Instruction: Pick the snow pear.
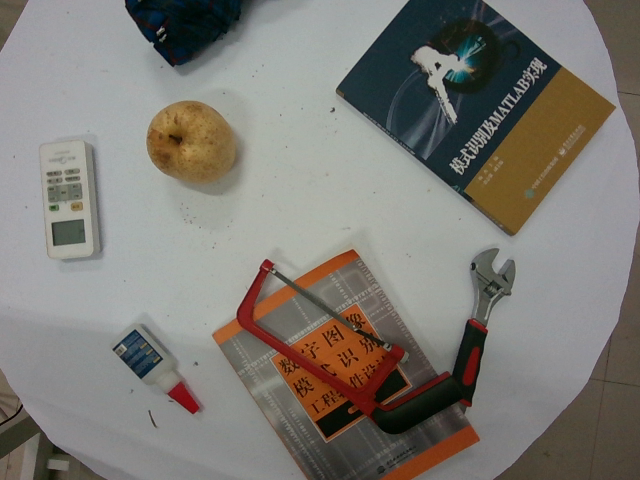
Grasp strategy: vertical